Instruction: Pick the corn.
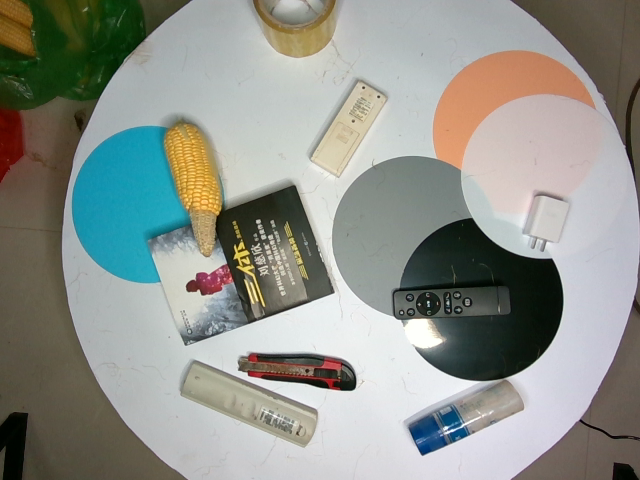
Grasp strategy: vertical